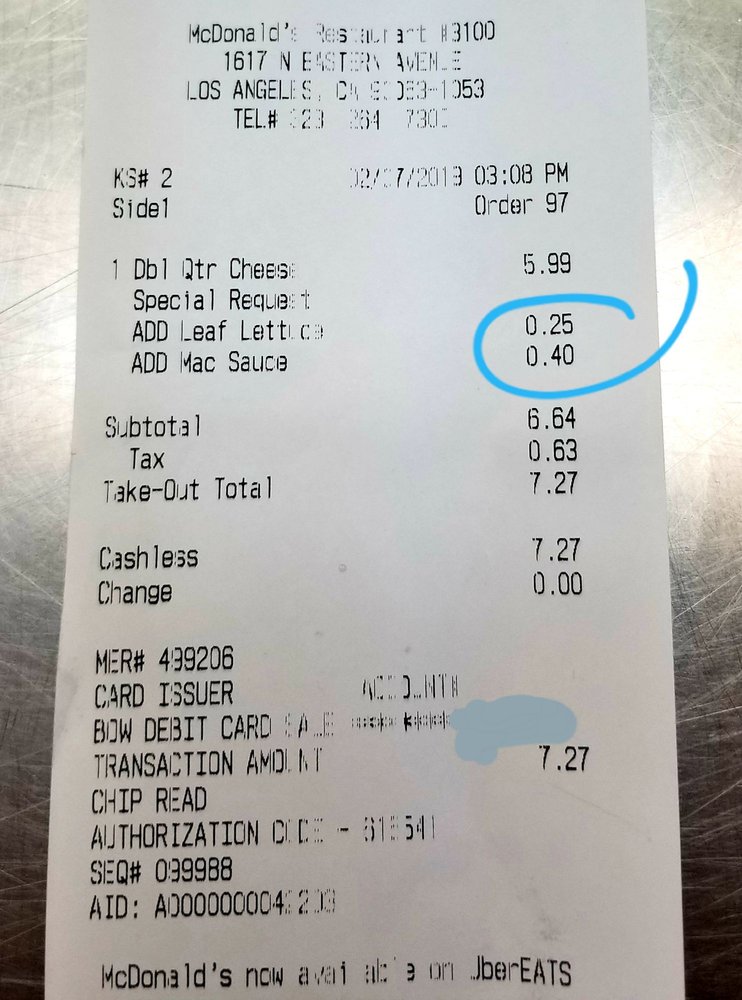
gt_parse: date: 02/07/2013
criticals: name: Take-Out Total
price: 7.27
store: McDonald's: Restaurant #3100
tell: 323 264 7303